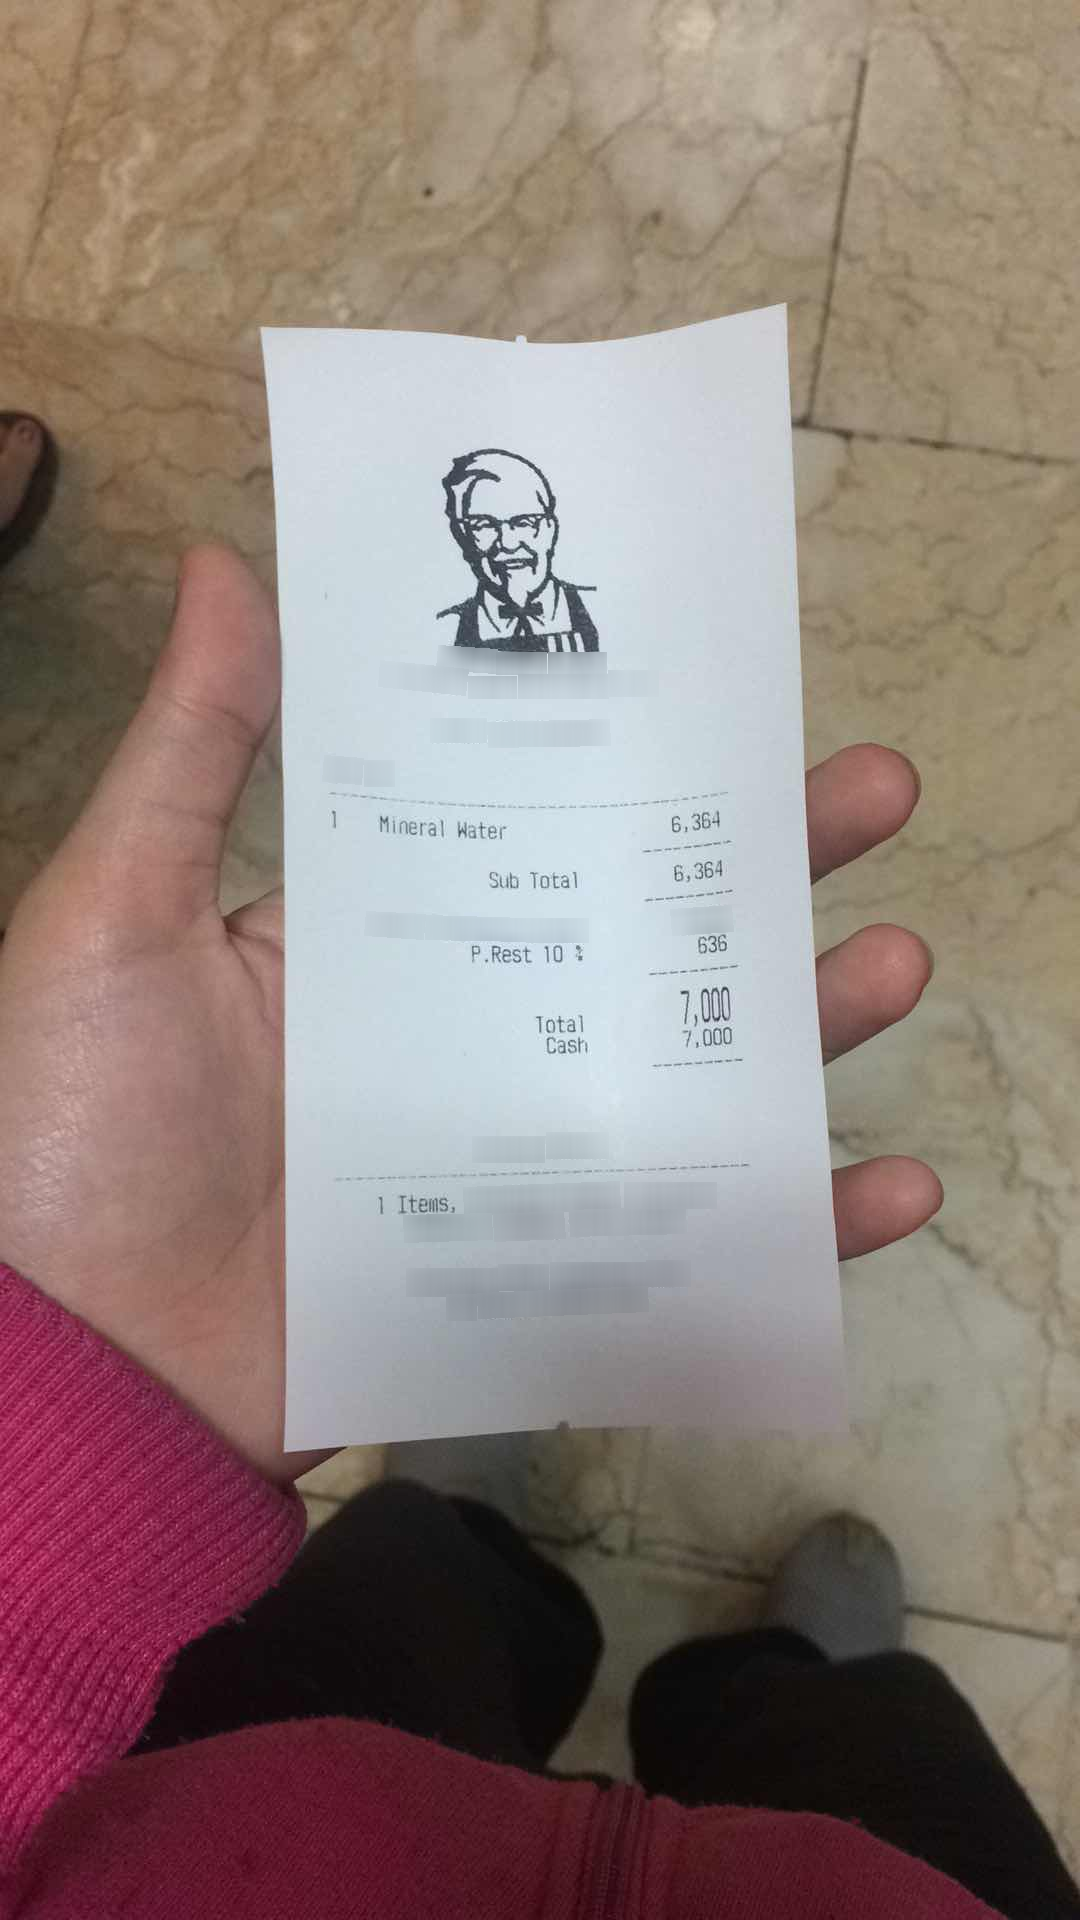
Number of items: 3
Subtotal: 6,364
Tax: 636
Total: 7,000
OCR text regions:
text: 1
text: Mineral
text: Water
text: 6,364
text: Sub
text: Total
text: 6,364
text: P.Rest
text: 10
text: :
text: 636
text: Total
text: 7,000
text: Cash
text: 7,000
text: 1
text: Items,